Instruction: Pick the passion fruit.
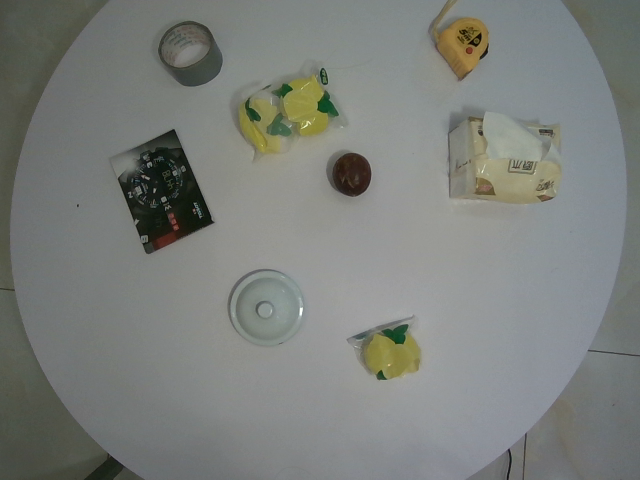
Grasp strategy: vertical